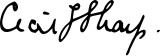
Signature of: cecil sharp